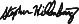
Signature of: stephen hillenburg